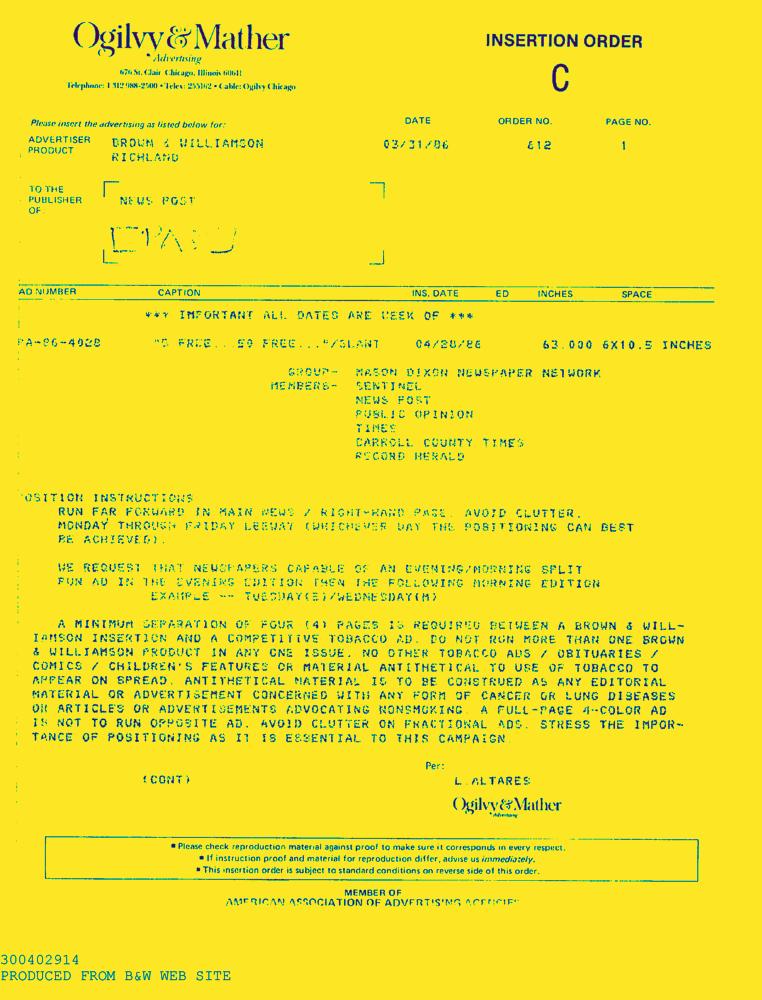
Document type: AD